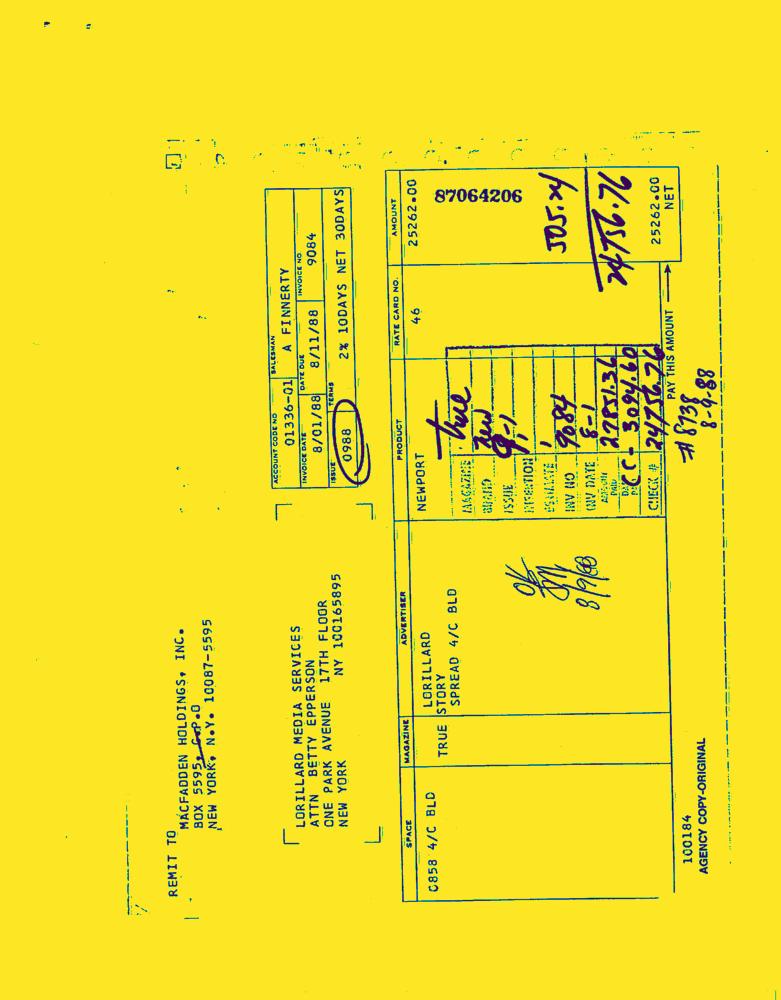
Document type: Invoice-Doc